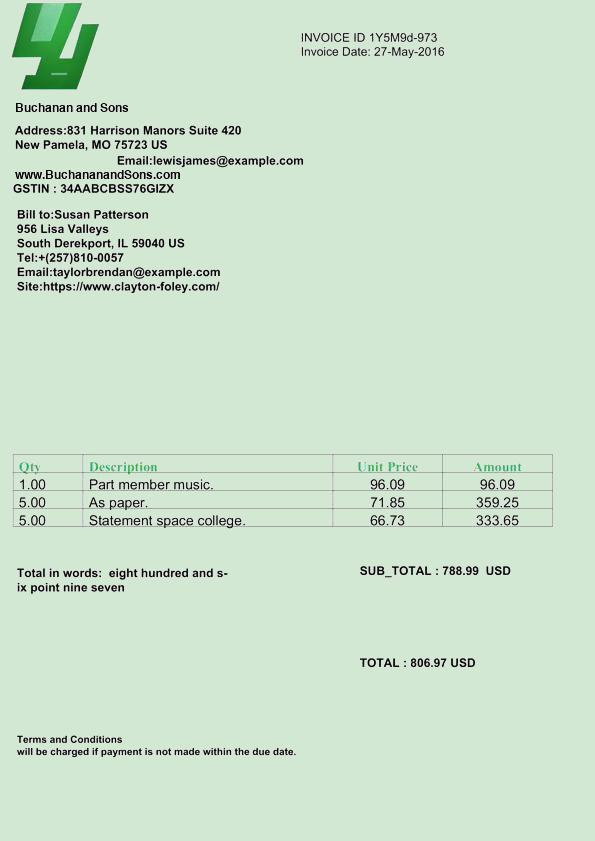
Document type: Invoice